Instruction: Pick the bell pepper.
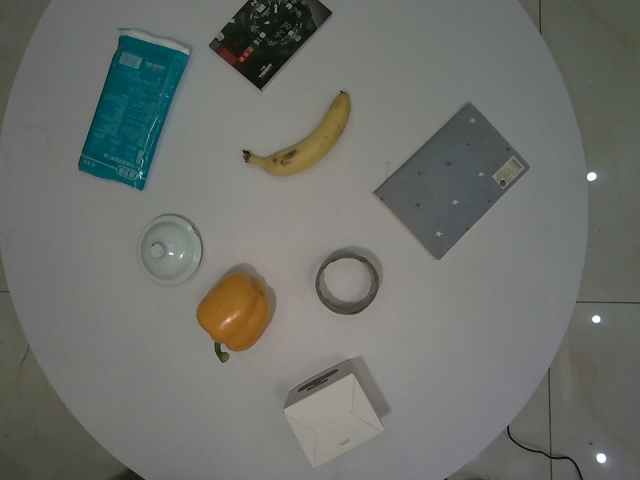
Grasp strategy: vertical